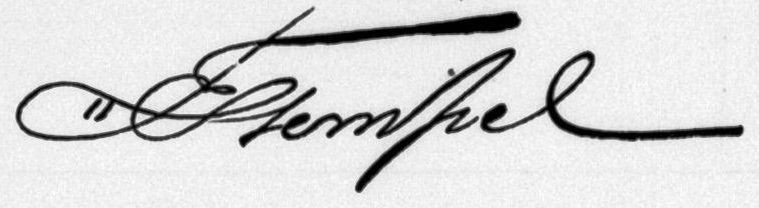
Signature of: floris stempel